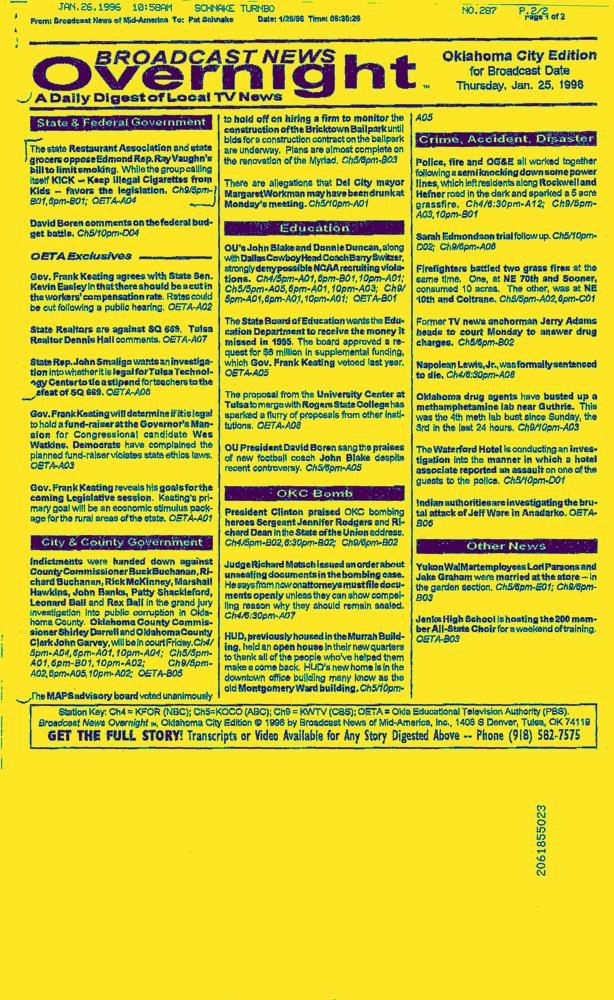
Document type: News-Article